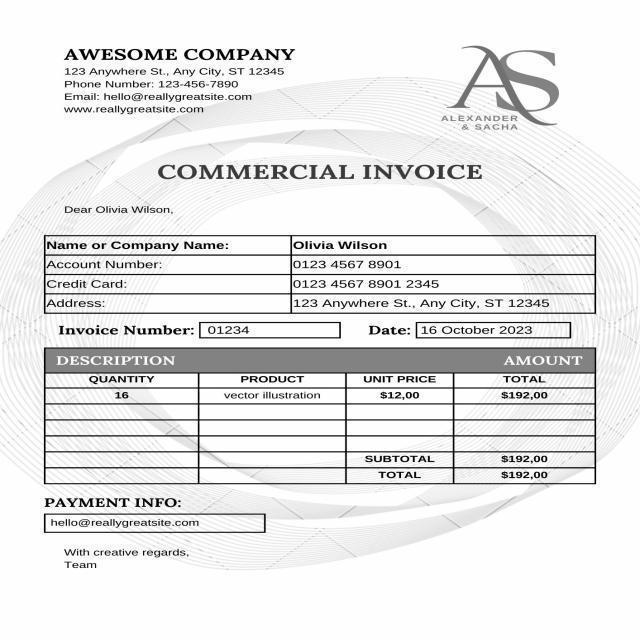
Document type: Invoice